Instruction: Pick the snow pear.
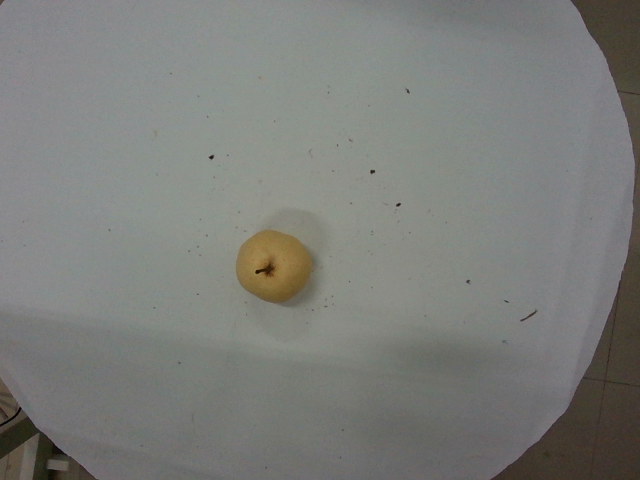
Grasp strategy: vertical